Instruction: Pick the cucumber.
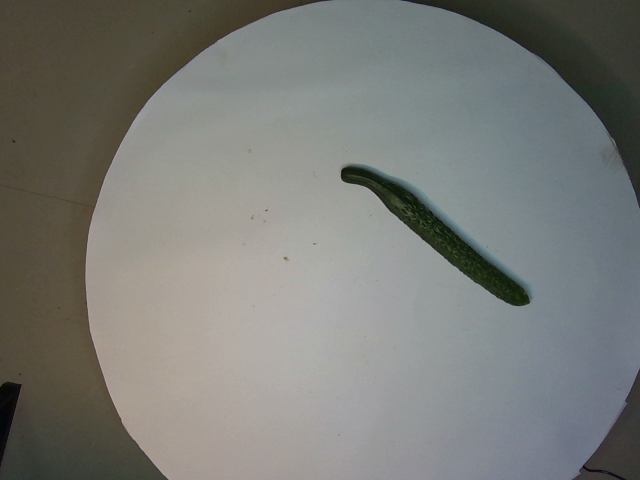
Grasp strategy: vertical